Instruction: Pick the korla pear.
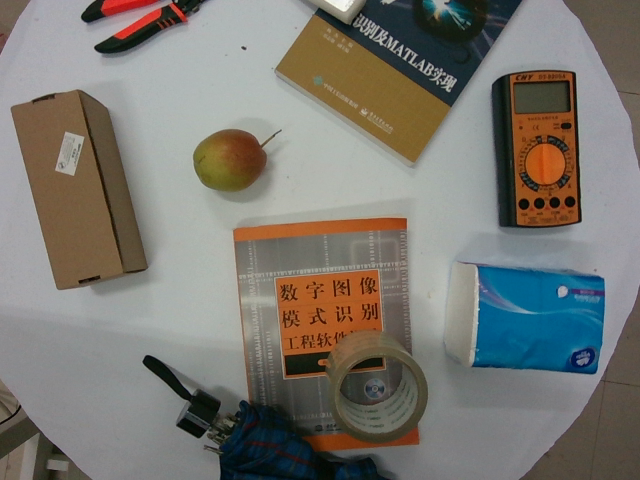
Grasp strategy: vertical